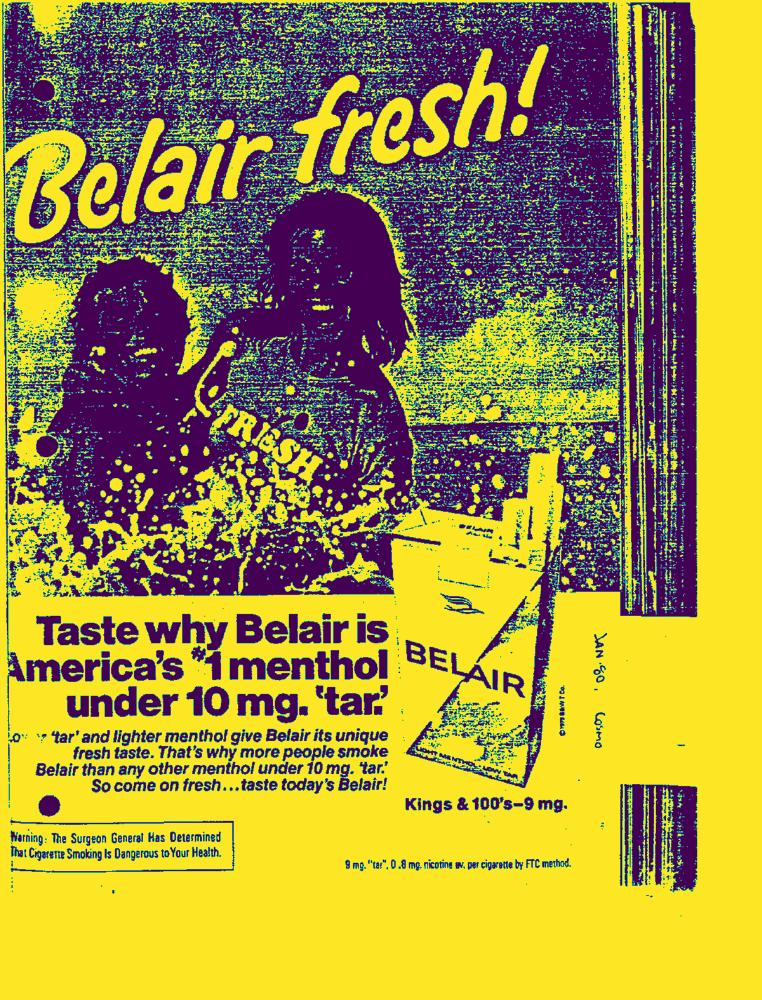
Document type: AD